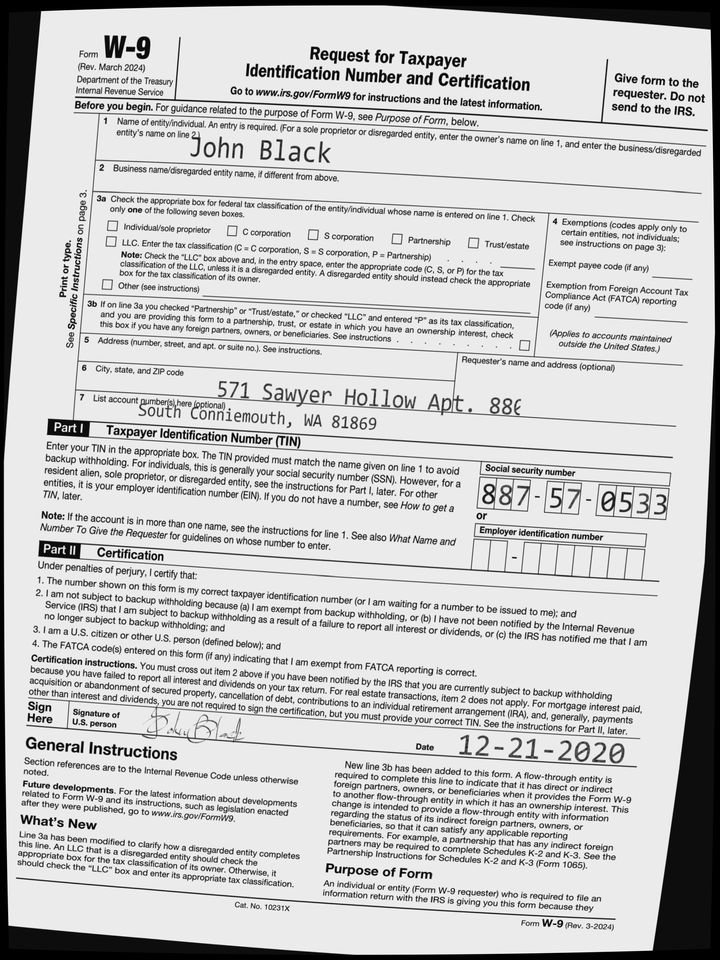
adr1: 571 Sawyer Hollow Apt. 880
adr2: South Conniemouth, WA 81869
cbx: no
ssn: 887570533
enm: John Black
sdt: 12-21-2020